Please extract the written amount, numerical amount, recipient's name, date on the cheque, and the bank's name from the image.
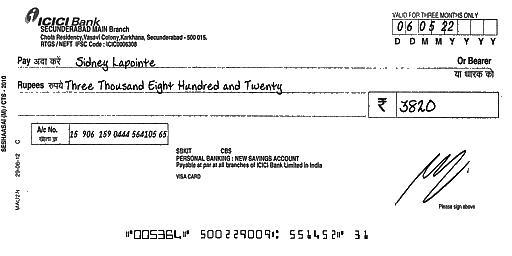
amt_in_words: Three Thousand Eight Hundred and Twenty
amt_in_figures: 3820
payee_name: Sidney Lapointe
bank_name: ICICI Bank
cheque_date: 06/05/22